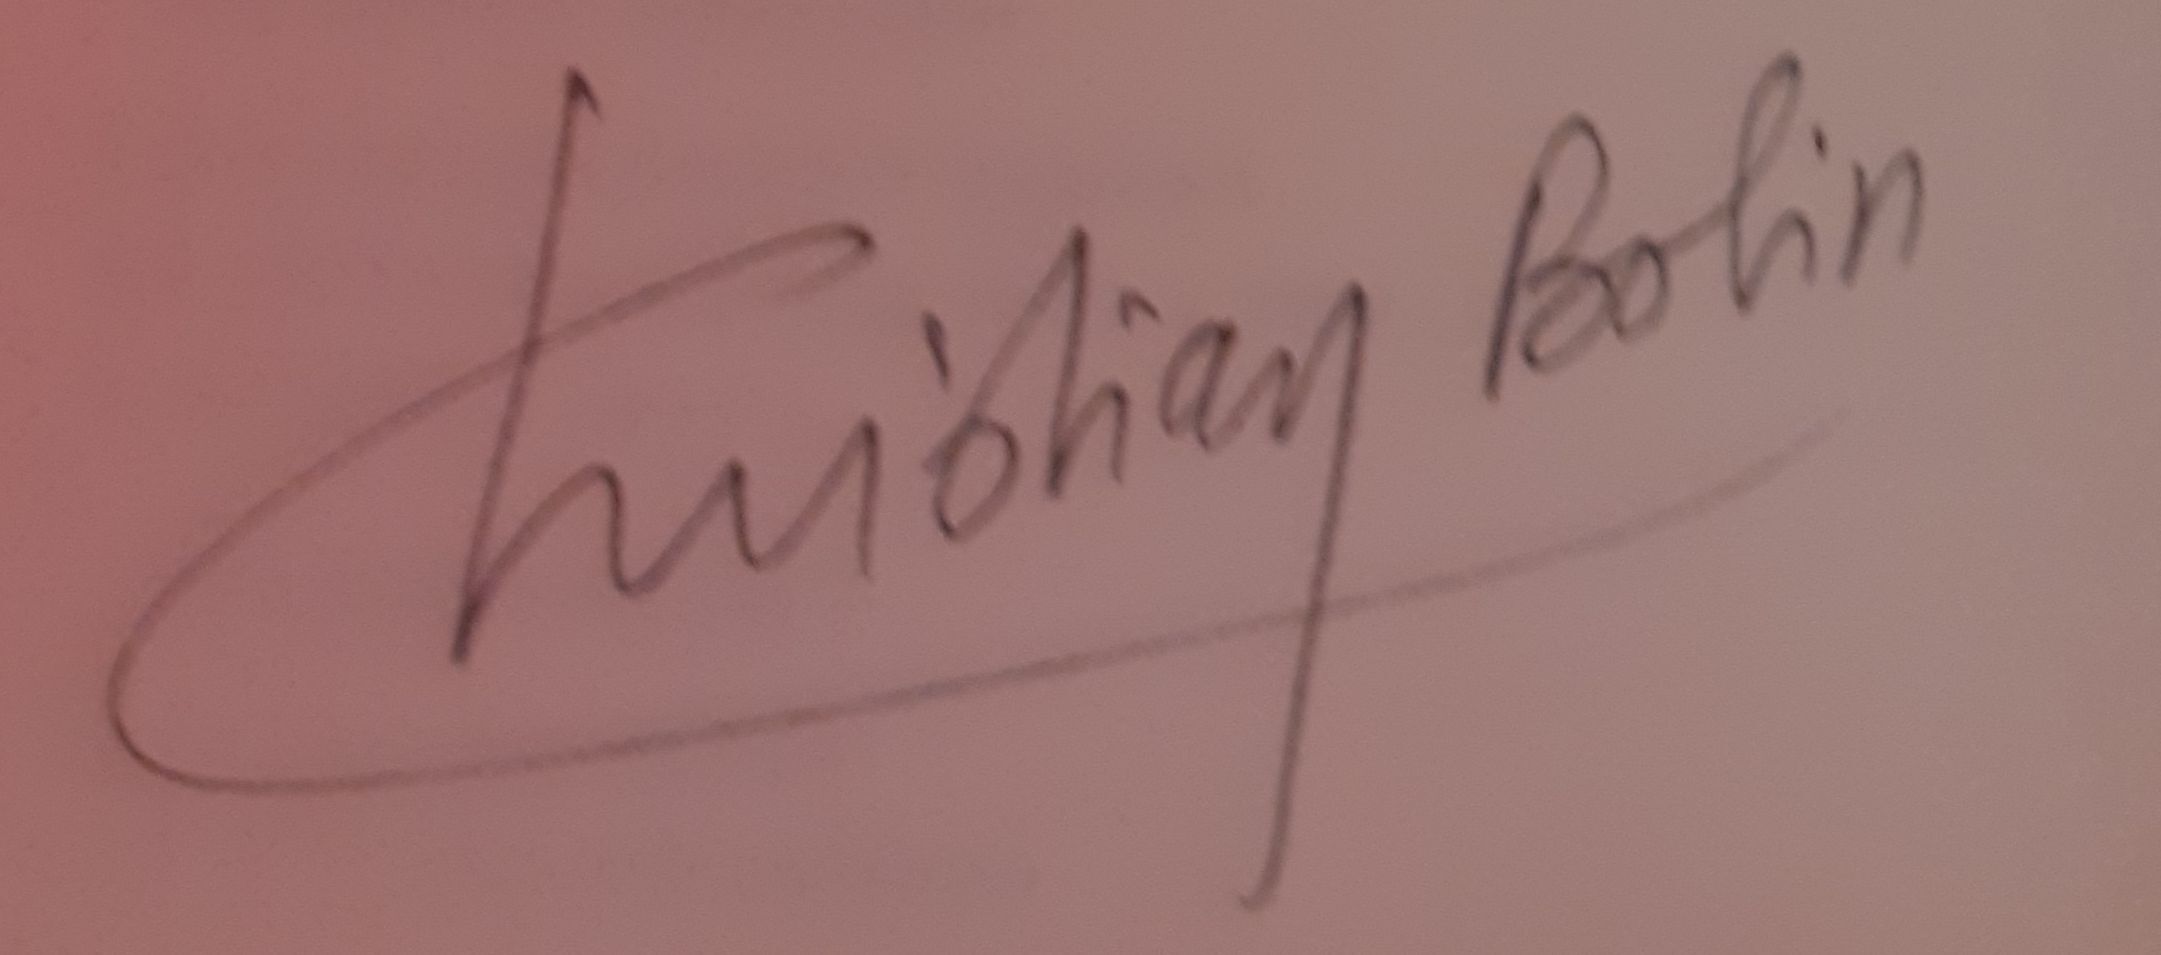
Signature of: christian bobin